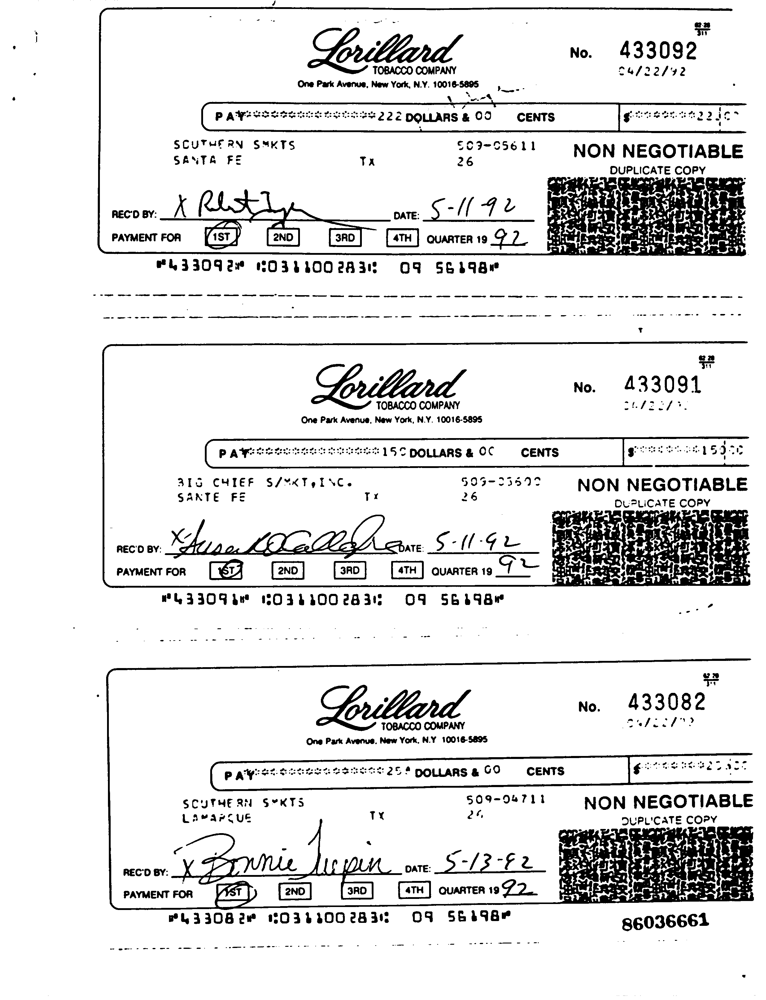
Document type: Invoice